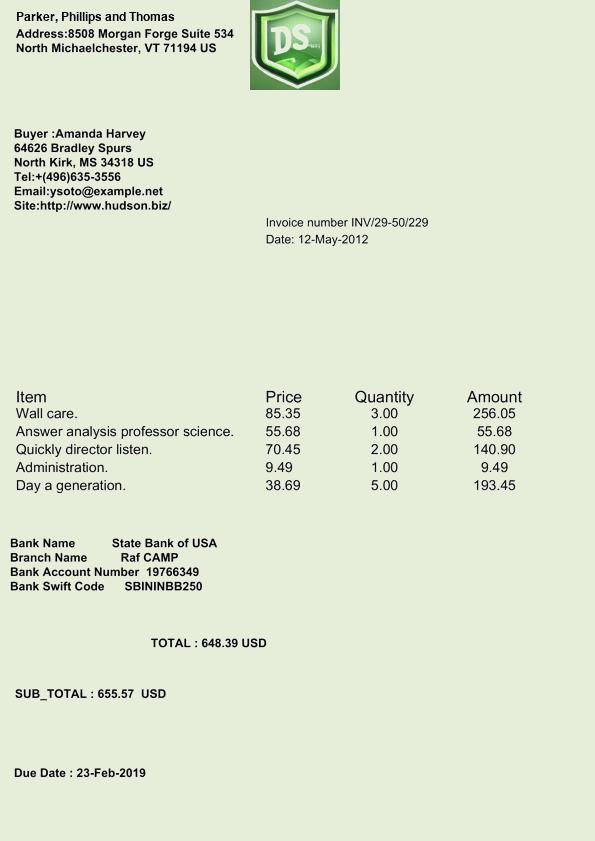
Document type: Invoice